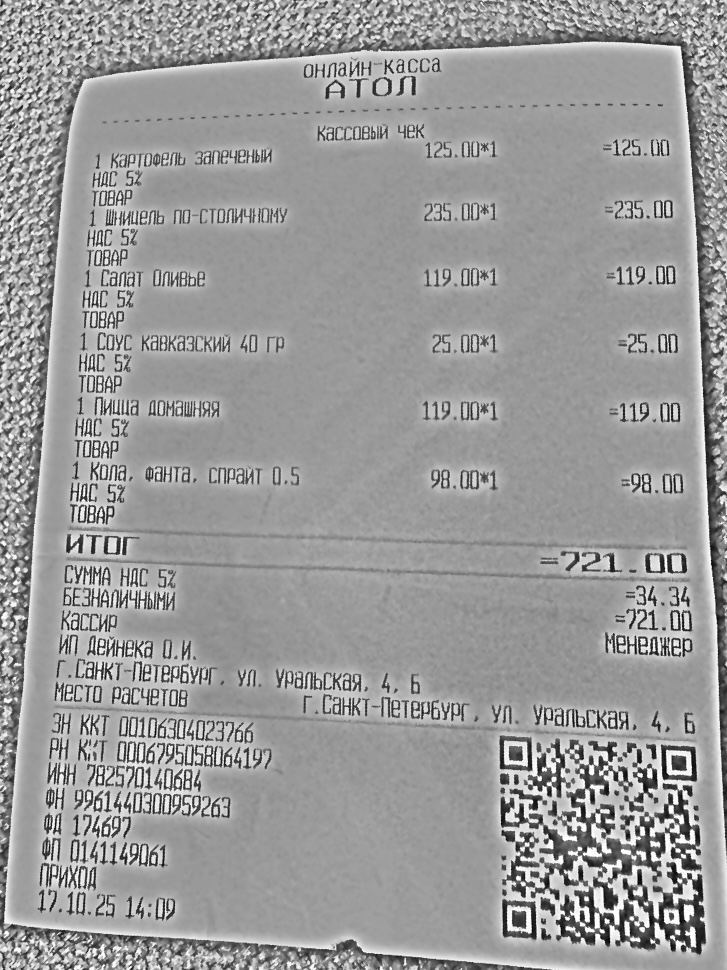
Продавец: ИП Дейнека О.И.
ИНН: 782570140684
Дата: 17.10.25
Товары: 1 Картофель запеченый; 1 Шницель по-столичному; 1 Салат Оливье; 1 Соус кавказский 40 гр; 1 Пицца домашняя; 1 Кола, фанта, спрайт 0.5
Количество: 1; 1; 1; 1; 1; 1
Цена: 125.00; 235.00; 119.00; 25.00; 119.00; 98.00
Сумма: 125.00; 235.00; 119.00; 25.00; 119.00; 98.00
Итого: 721.00